Question: How is the history relevant to the case?
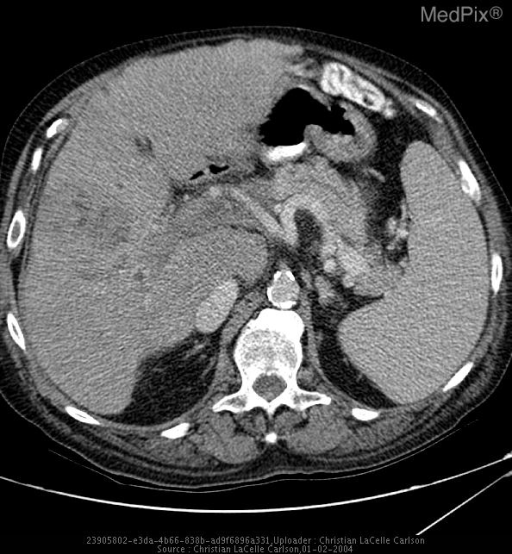
Answer: The patient's history of 71 year-old male three months post radio frequency ablation of liver malignancy. is key in understanding the case.